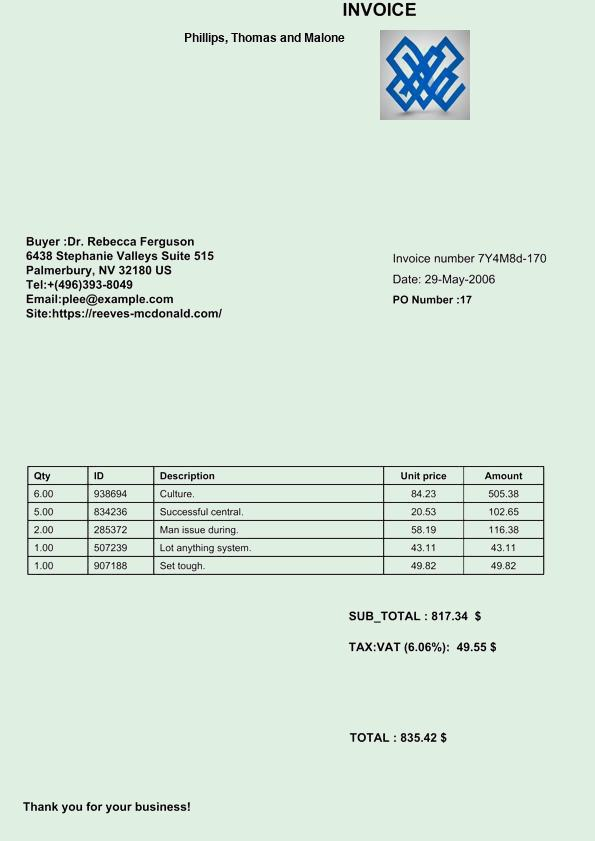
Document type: Invoice